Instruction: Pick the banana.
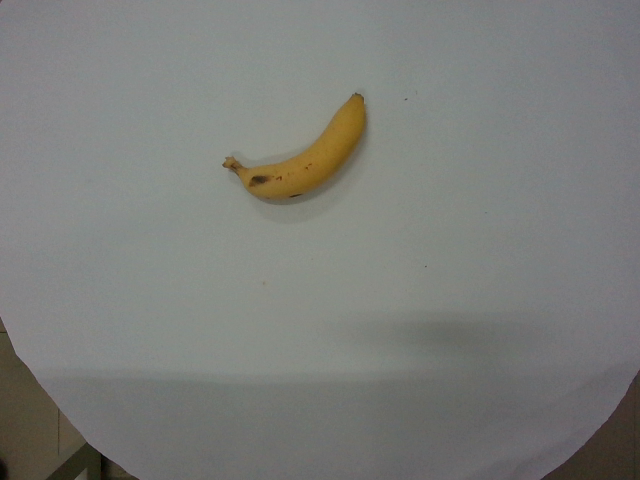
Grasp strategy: vertical